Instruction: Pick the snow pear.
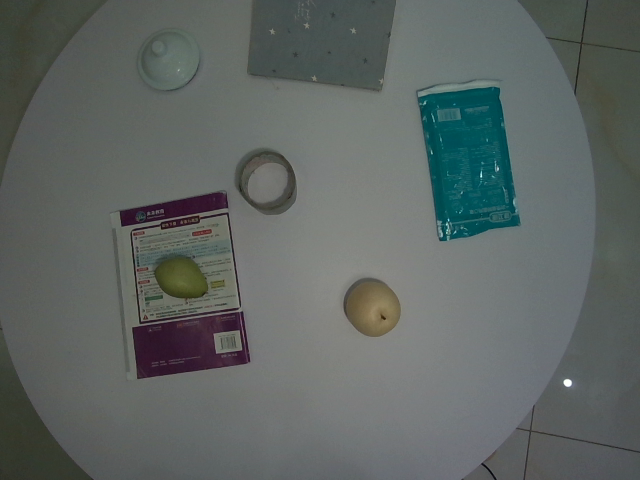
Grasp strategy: vertical